Question: What jurisdiction, city, or county is the document associated with?
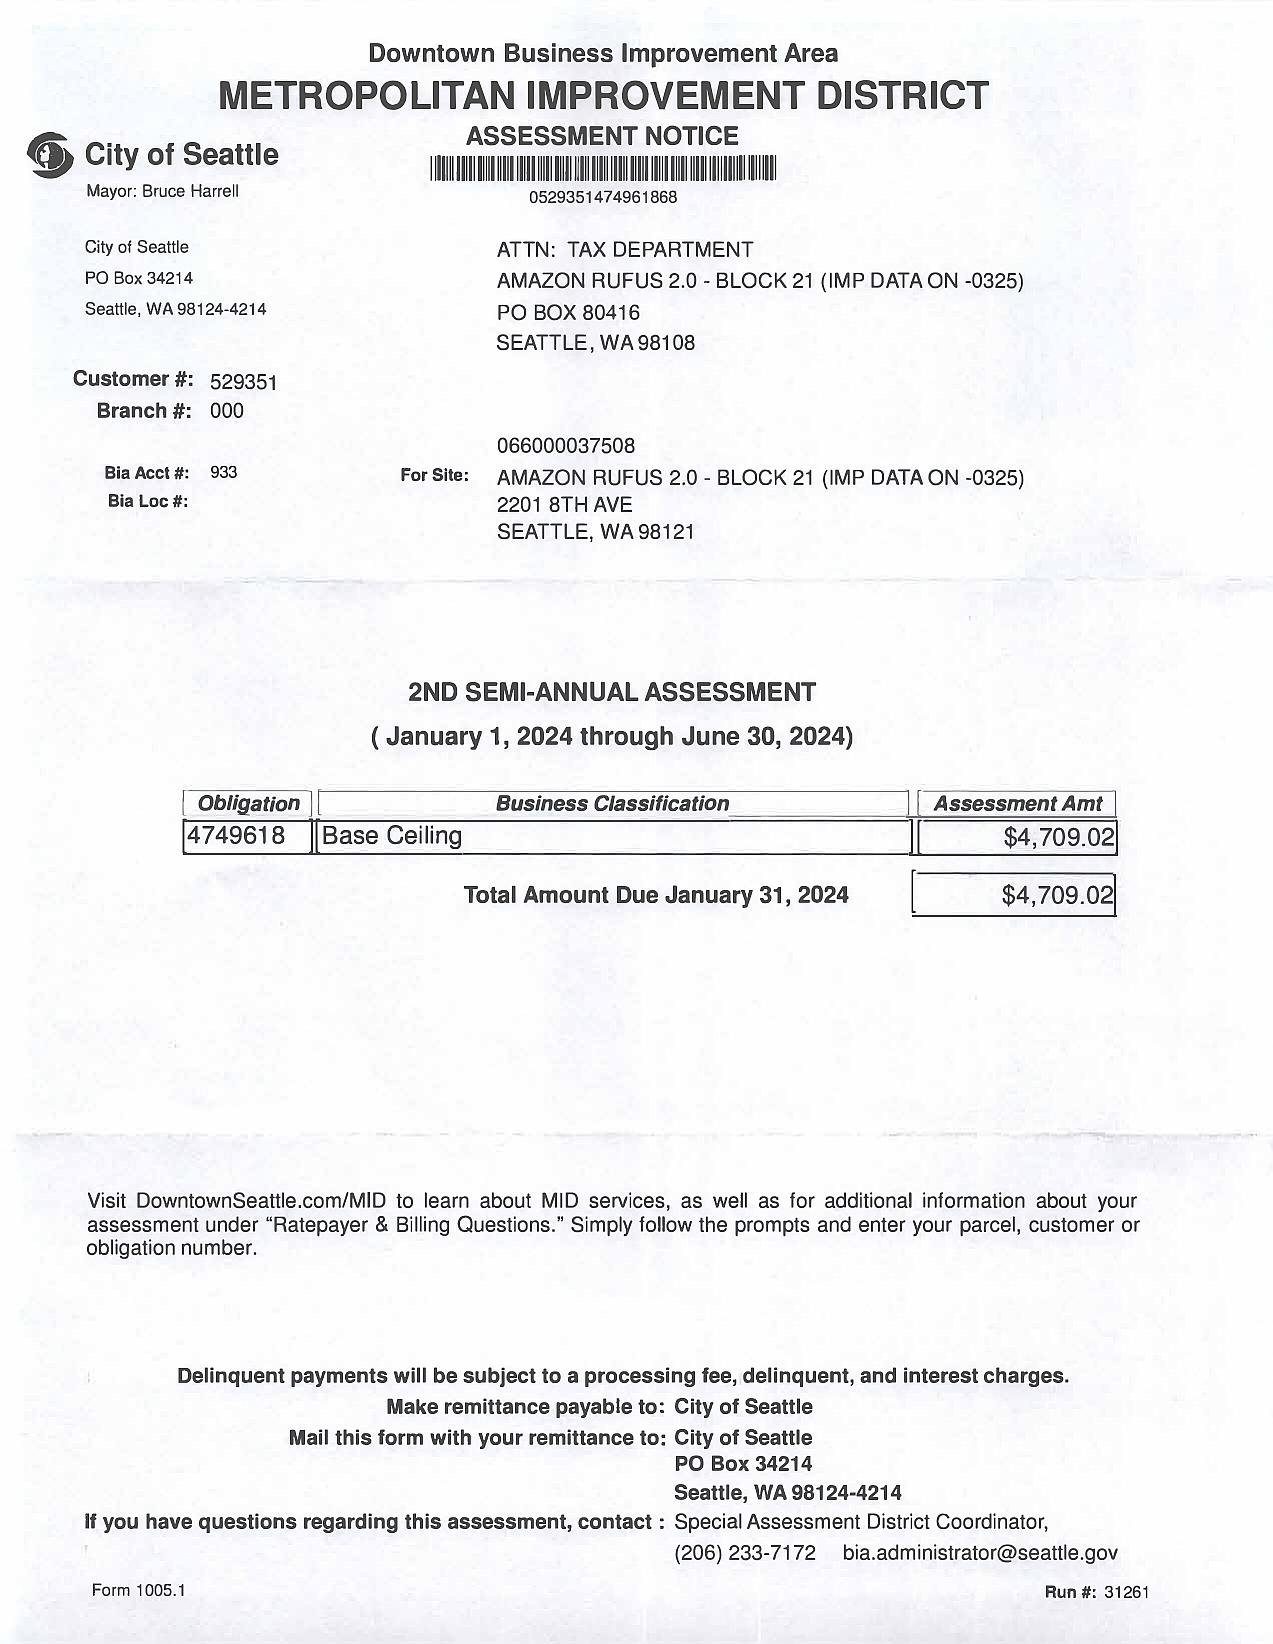
Answer: "City of Seattle"